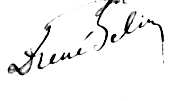
Signature of: q133266501